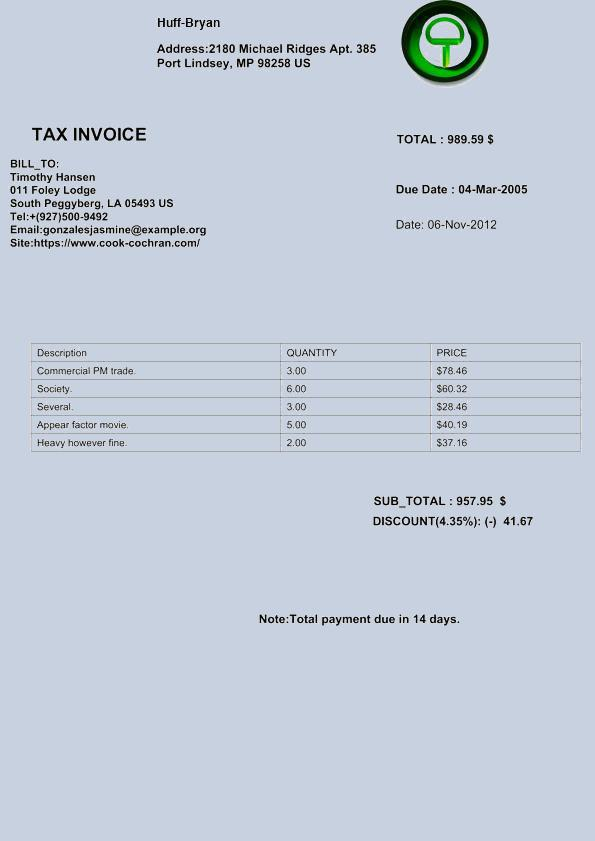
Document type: Invoice